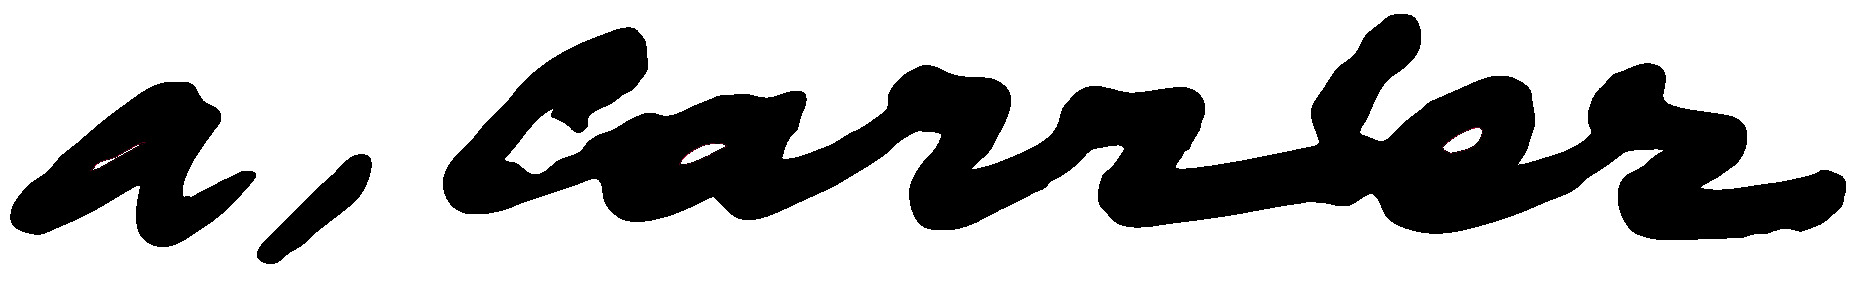
Signature of: alain carrier